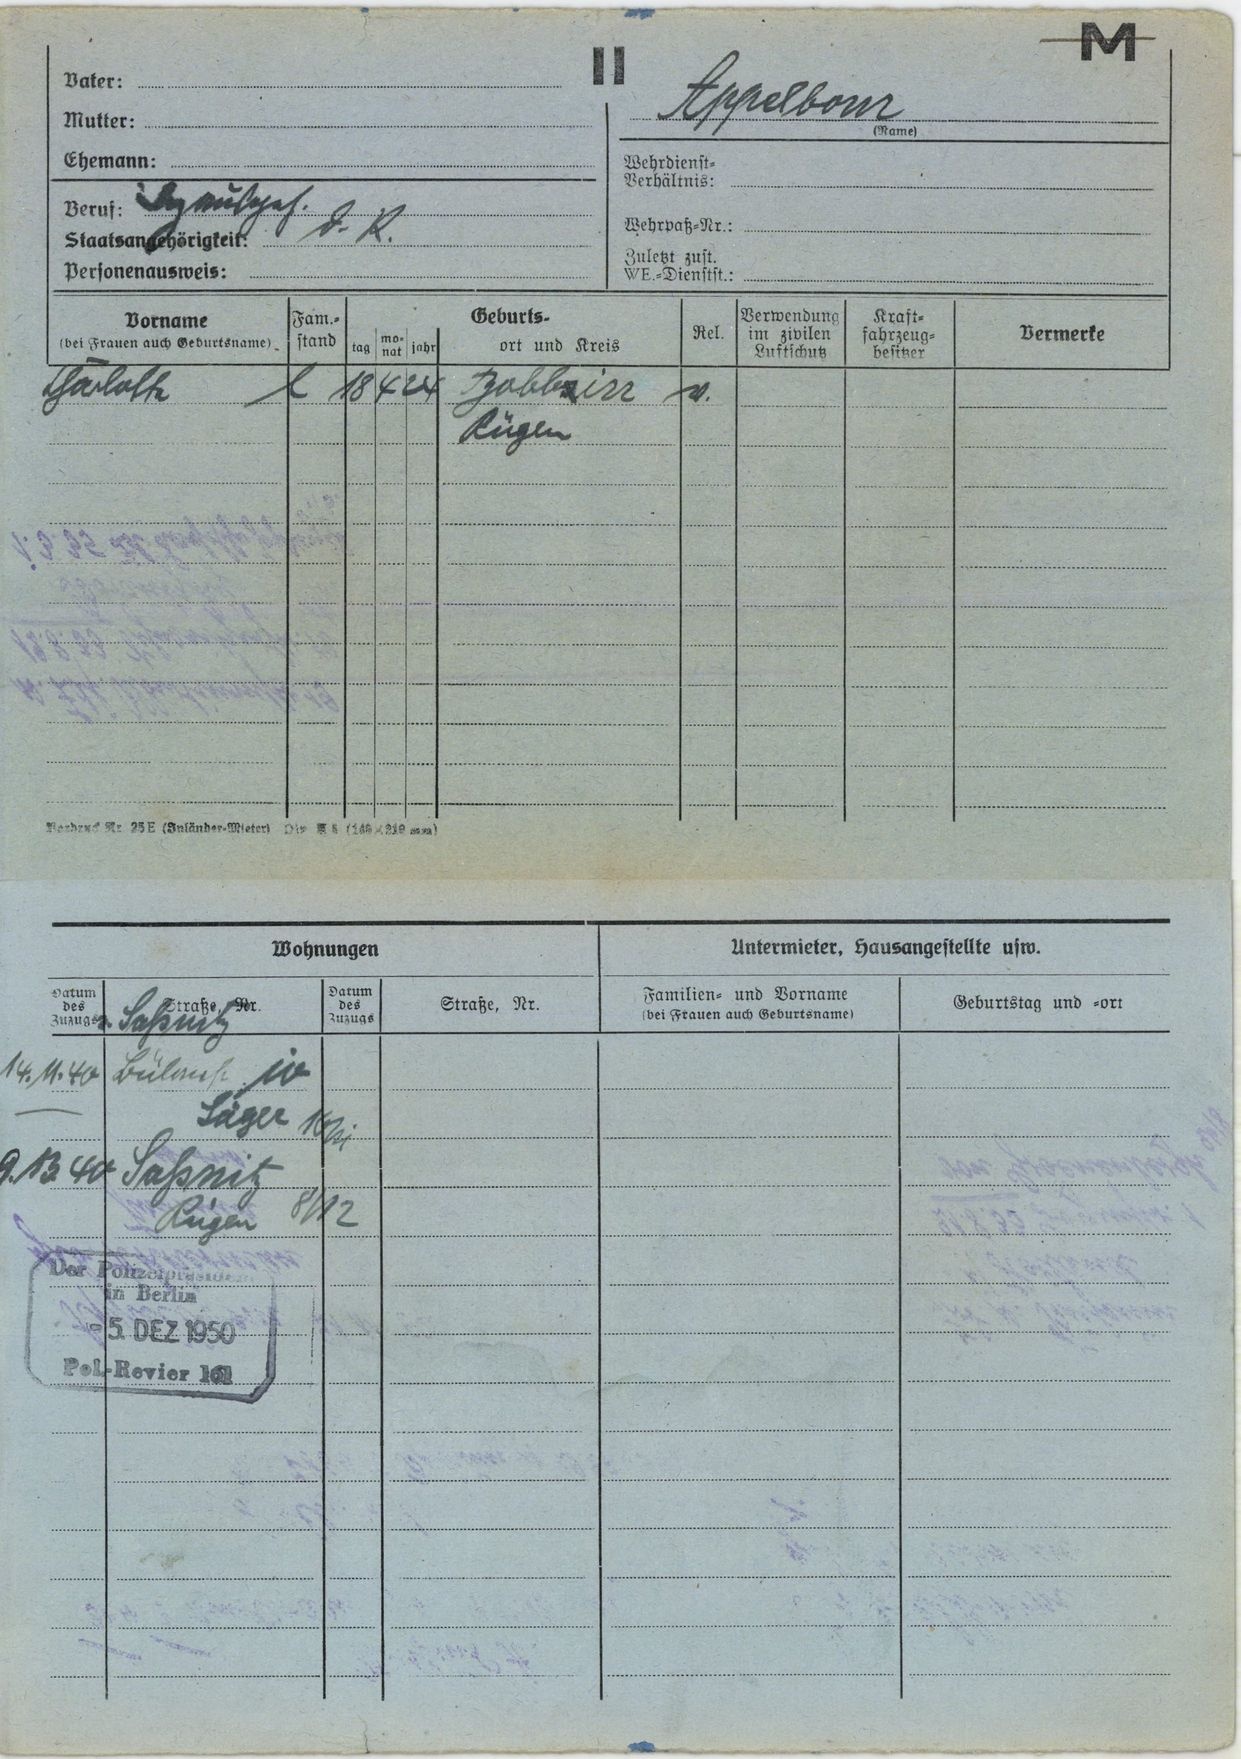
Appelbom